Question: What is the suspected problem?
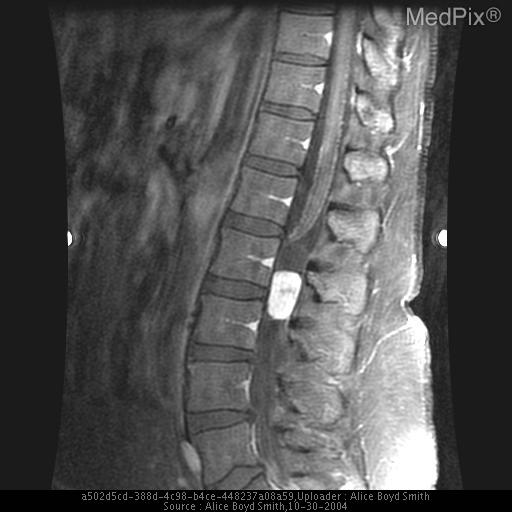
Answer: The findings suggest Routine MRI imaging demonstrated and extramedullary intradural ovoid lesion at the L2 level.. Sagital T1W image with gadolinium demonstrates an enhancing solid componenet inferiorly and a cystic component superorly.. The patient might have a history of 36 year old female with a history of low back pain and mild radicular symptoms..